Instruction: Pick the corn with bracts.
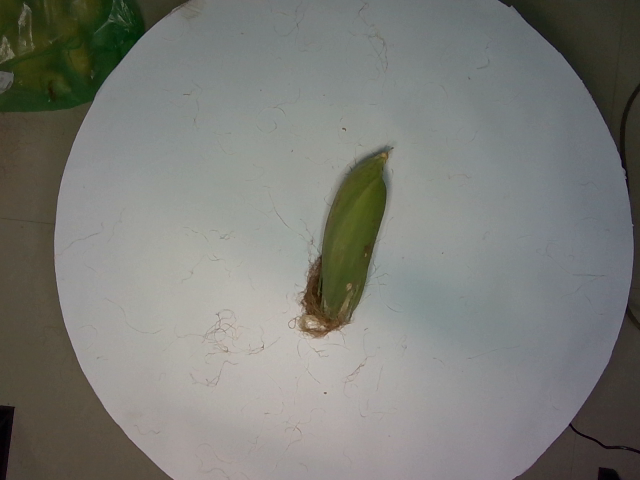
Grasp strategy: vertical